Question: What could the diagnosis suggest?
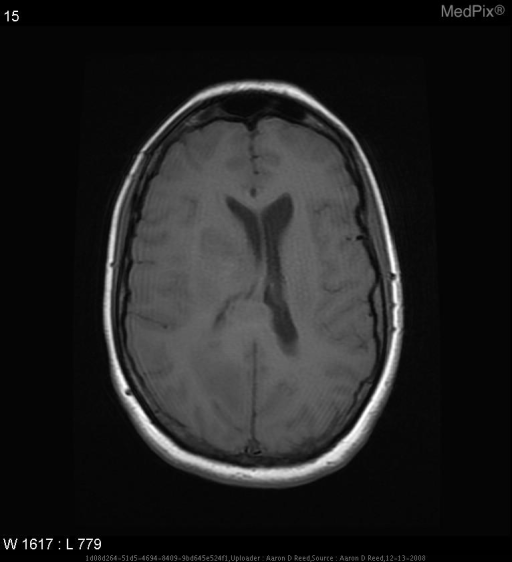
Answer: The possible diagnosis includes 1) Lymphoma
2) GBM
3) metastatic disease
4) CNS melanoma.